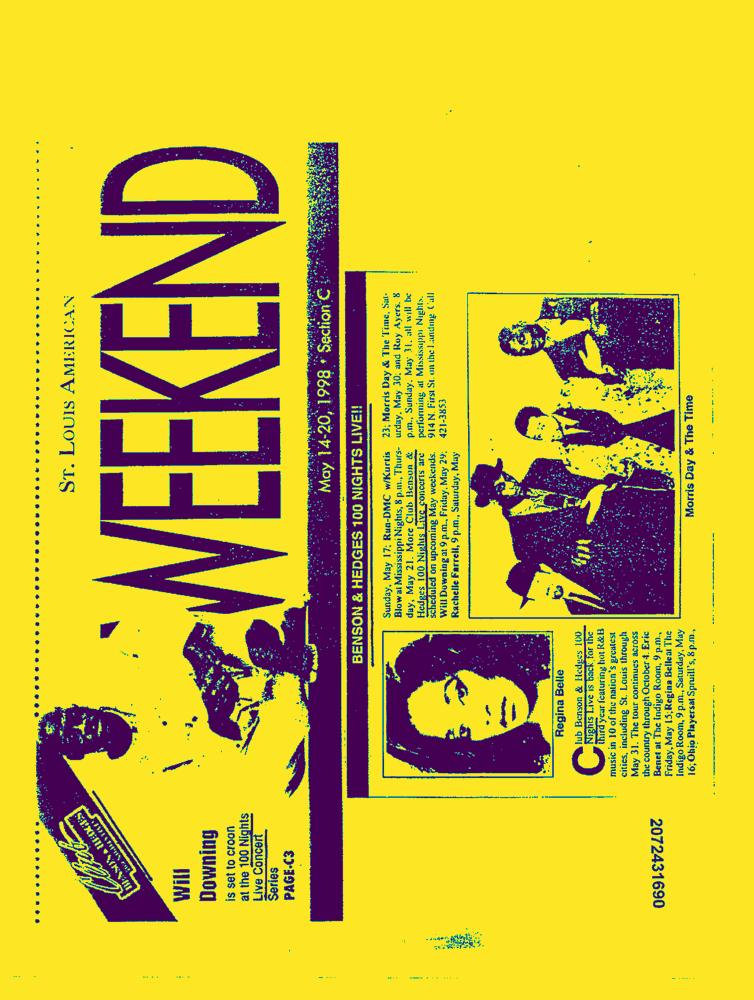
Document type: News-Article